Identify and extract the amount in words, amount in numbers, payee name, cheque date, and bank name from the image.
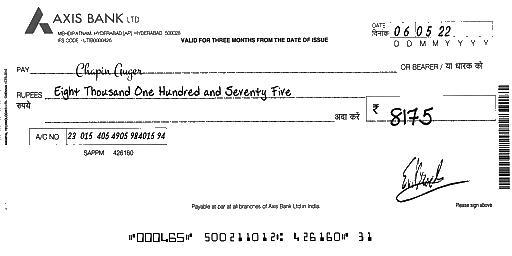
amt_in_words: Eight Thousand One Hundred and Seventy Five
amt_in_figures: 8175
payee_name: Chapin Auger
bank_name: AXIS BANK
cheque_date: 06/05/22